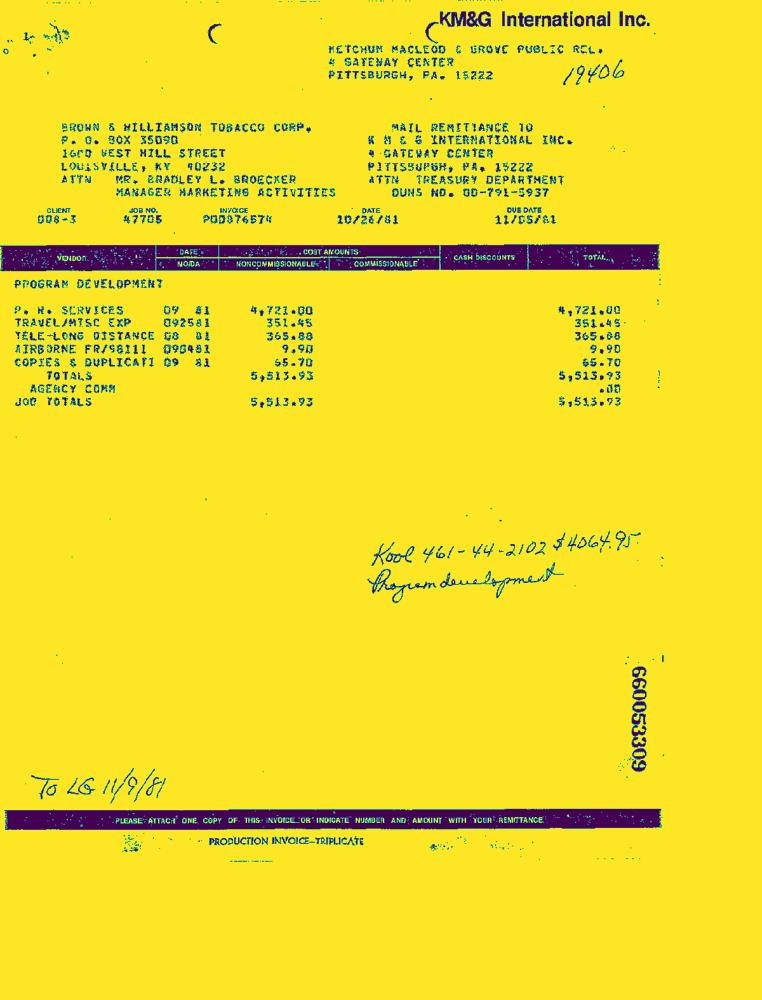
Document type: Invoice-Doc